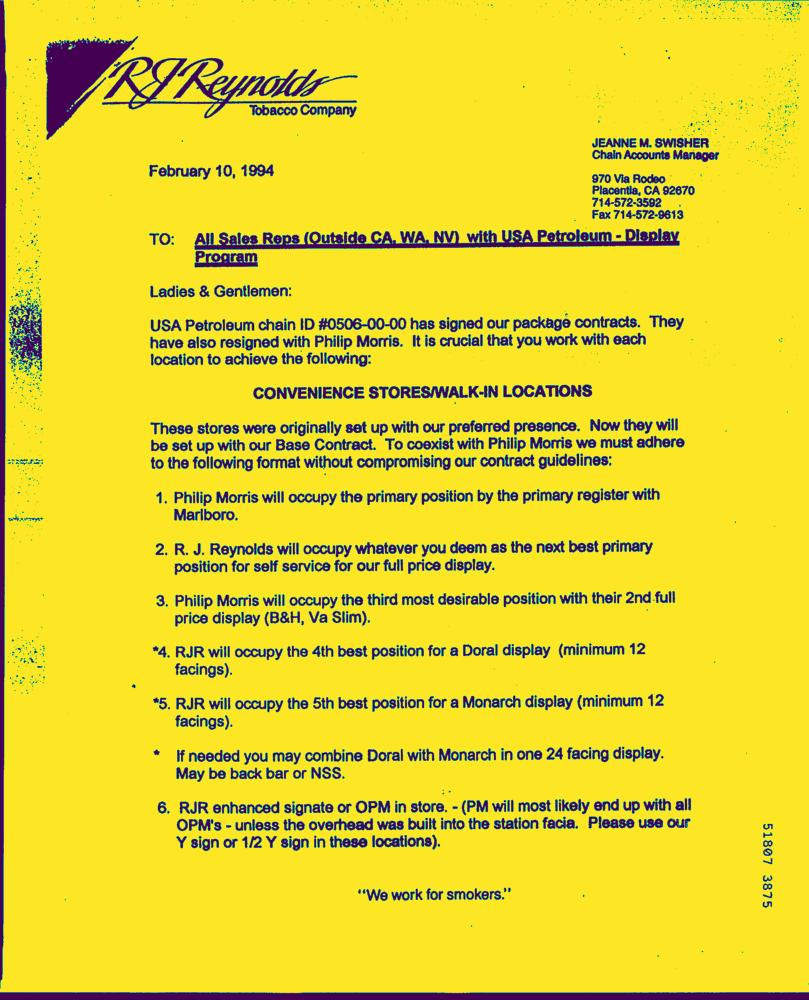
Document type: Letter-Doc